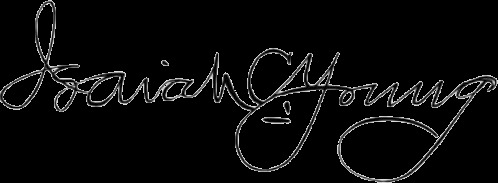
Signature of: isaiah cole young